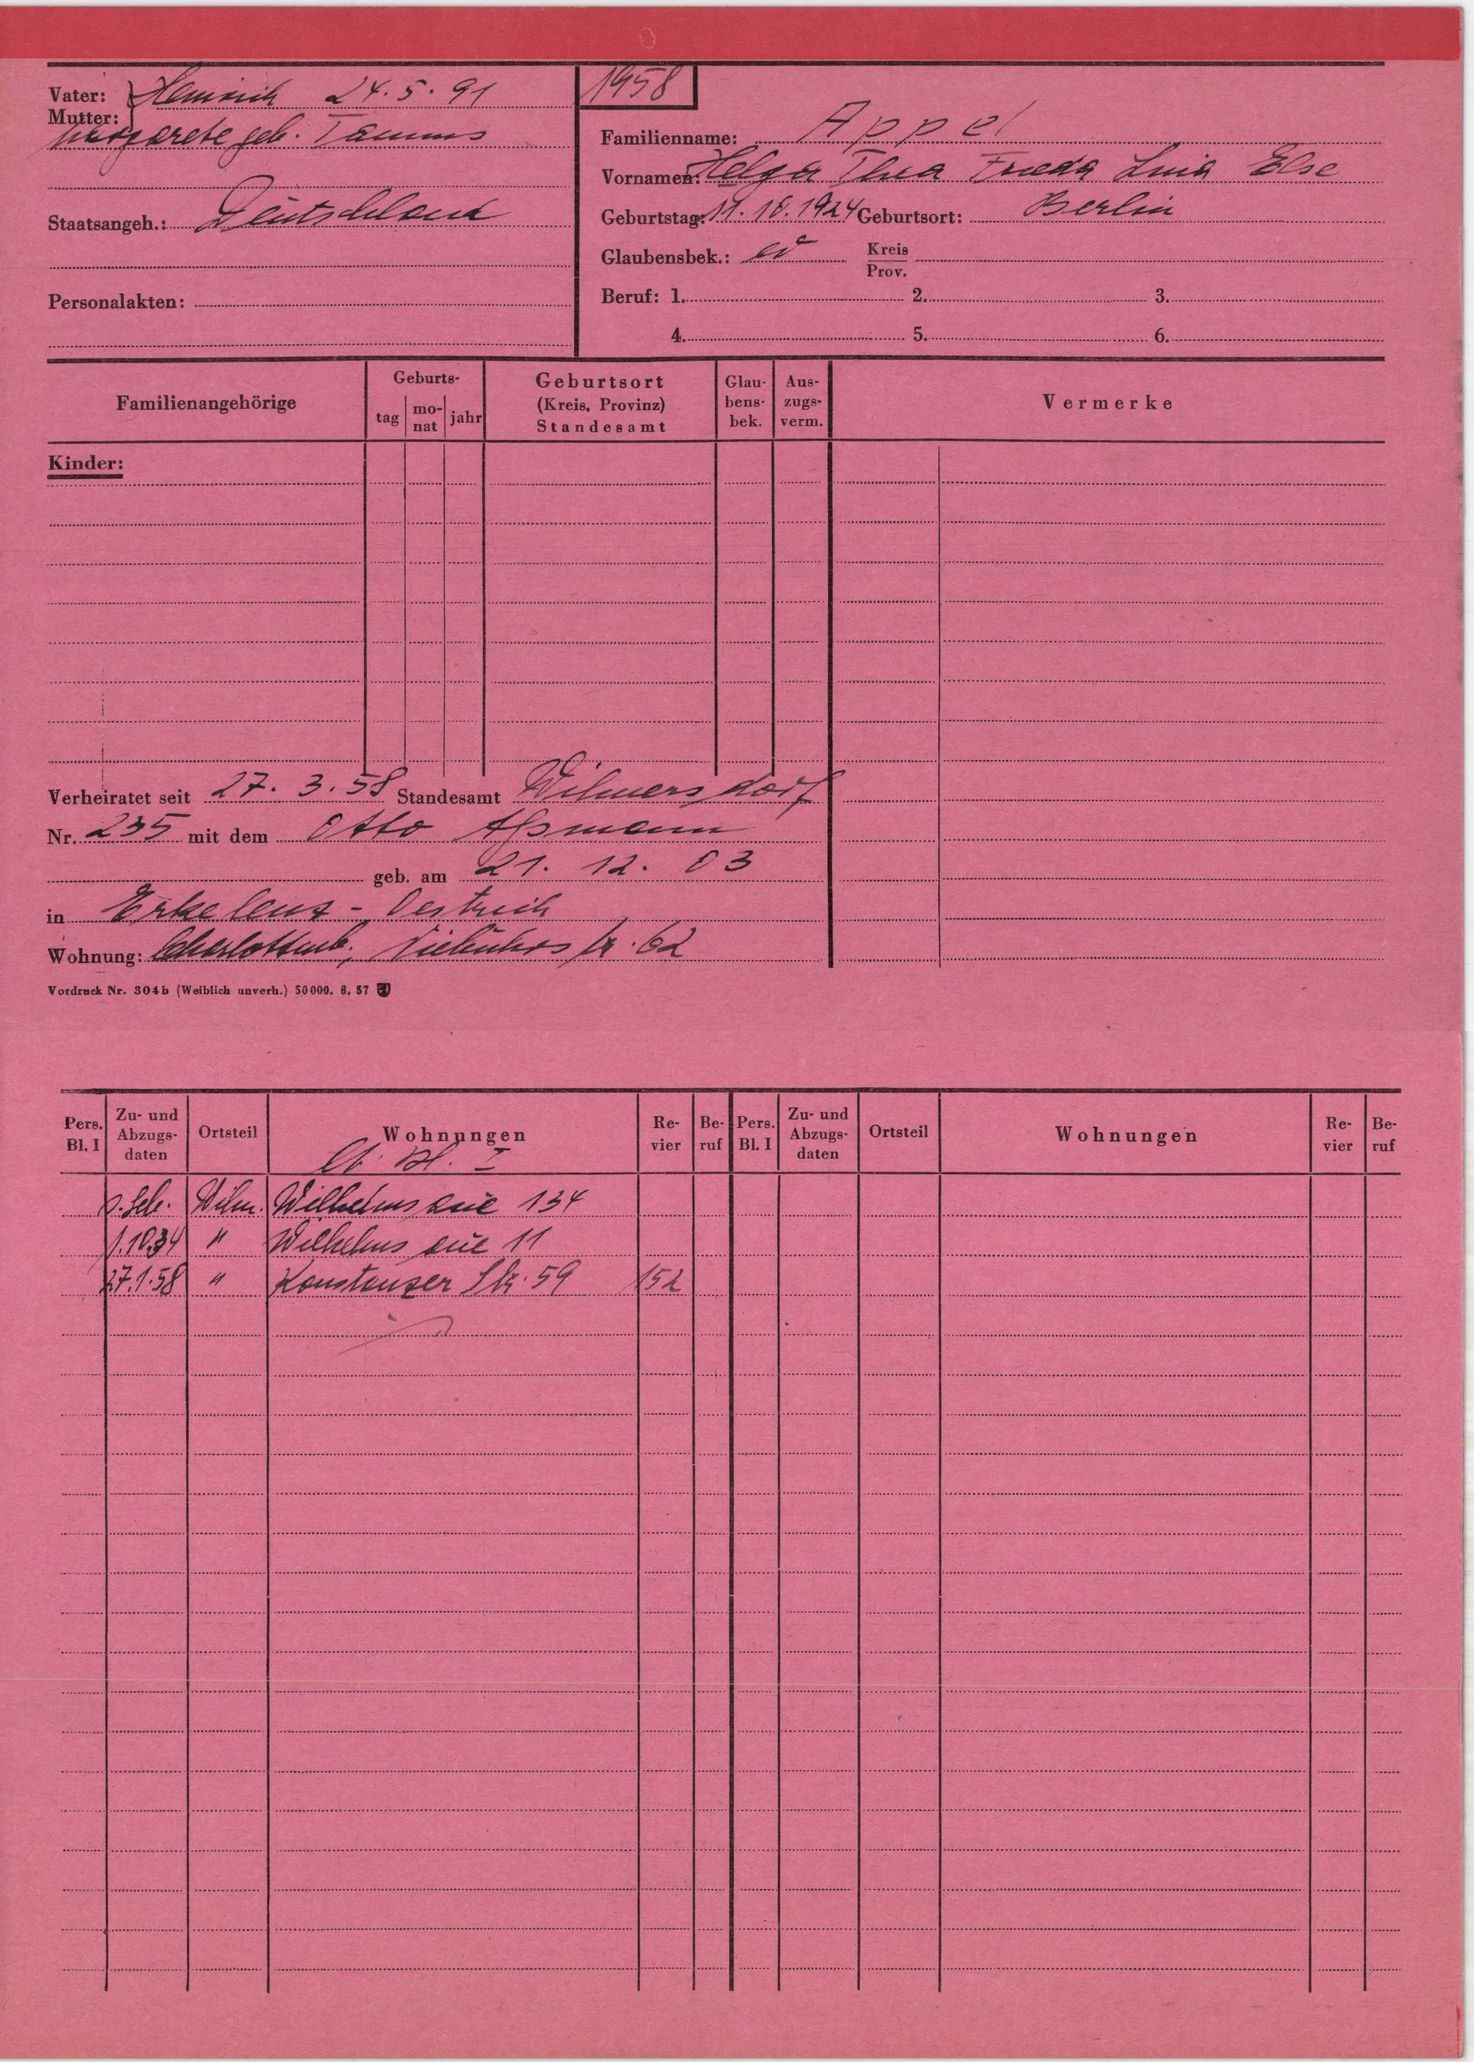
Appel